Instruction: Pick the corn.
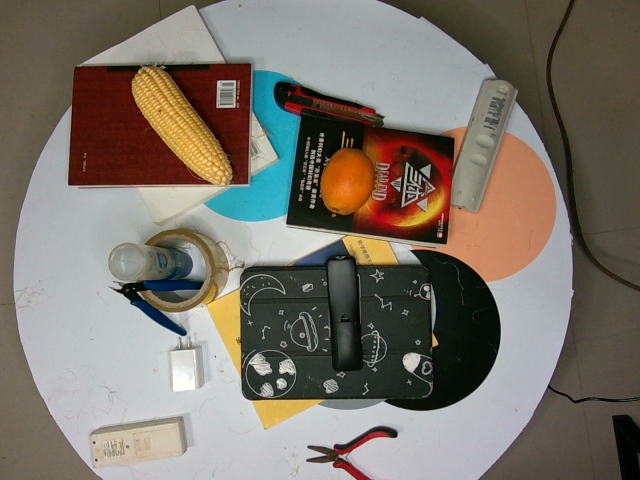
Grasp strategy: vertical